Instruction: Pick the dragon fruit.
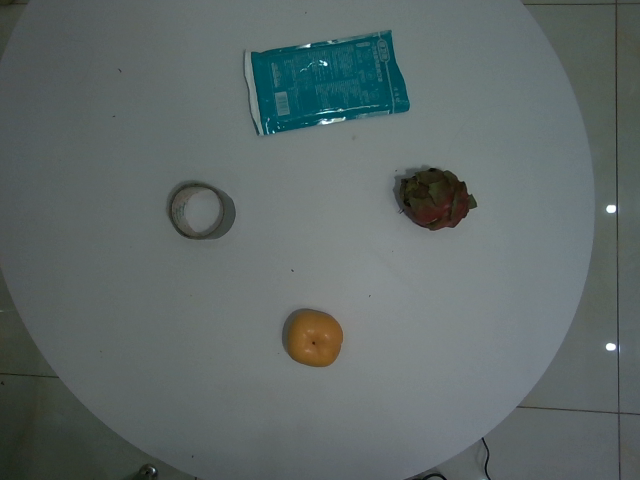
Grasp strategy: vertical